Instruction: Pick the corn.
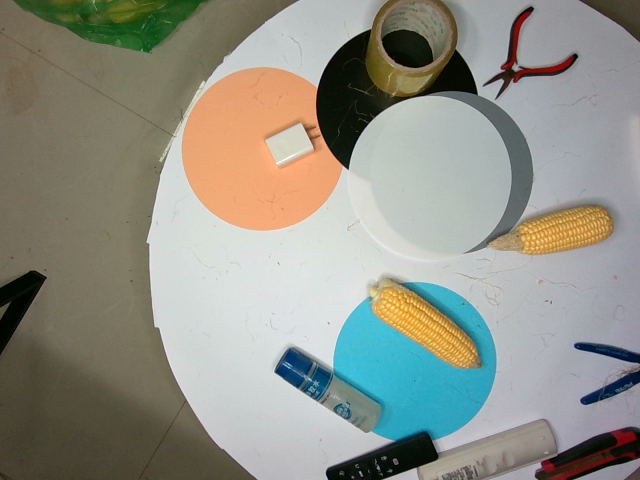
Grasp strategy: vertical